Question: What are the imaging findings?
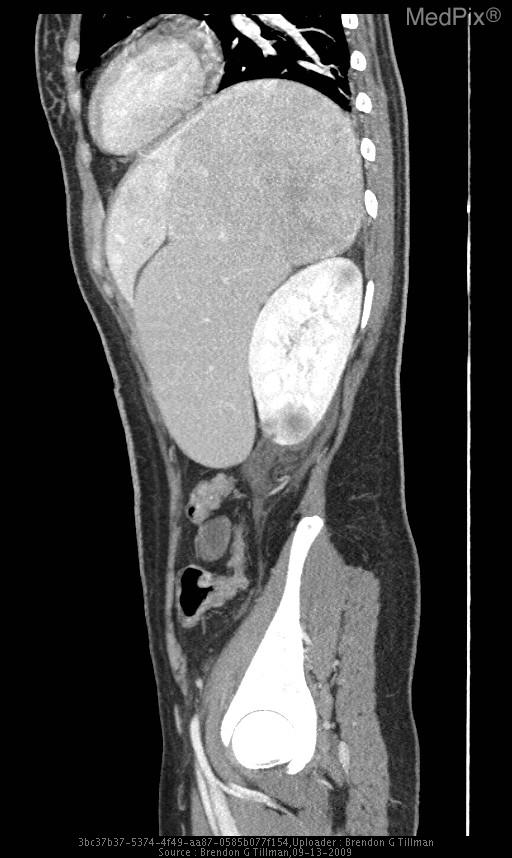
Answer: The imaging shows CT findings consistent with acute pyelonephritis involving left kidney.  A large solid heterogeneously enhancing mass 14.1 x 9.9 x 14.6 cm is seen in the left upper quadrant which is associated with the left lobe of the liver displacing the spleen  infra-medially.  Some lower attenuating areas near the center of this lesion may represent necrosis.  No calcification or cystic components.  Prominent vessels are seen at the periphery of the lesion near the left lobe of the liver.  The remainder of the liver demonstrates multiple round hypoattenuating foci of varying sizes, many of which are too small to characterize.

MRI shows multiple lesions in the liver with the largest in the left lobe with similar imaging appearances as in the CT. A very large dominant left liver lesion in the left upper quadrant measuring 14.6cm in its greatest axis.